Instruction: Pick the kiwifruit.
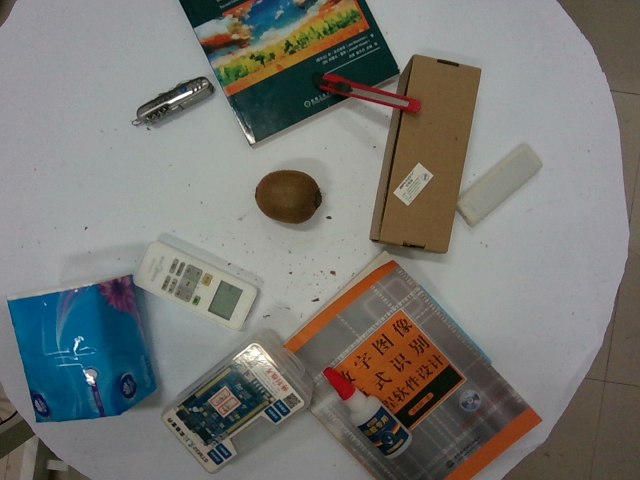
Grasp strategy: vertical